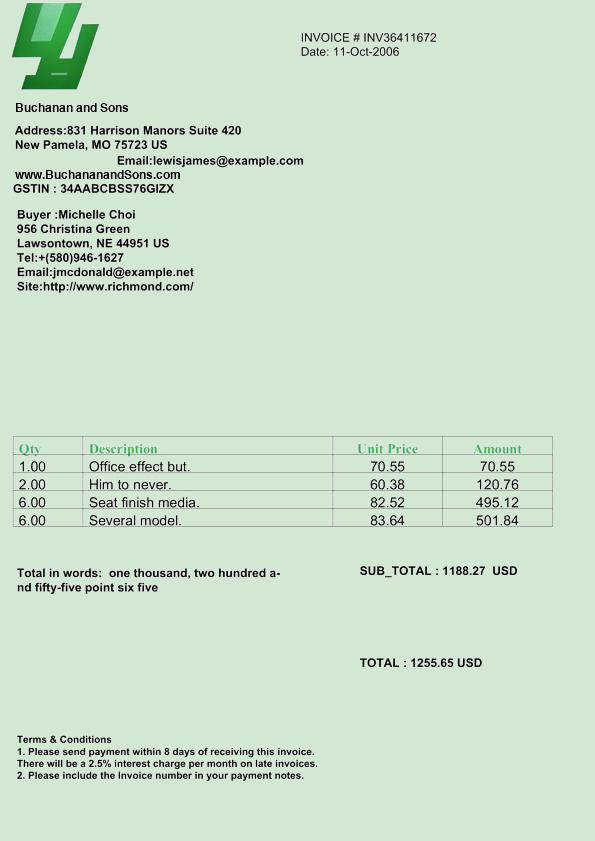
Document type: Invoice